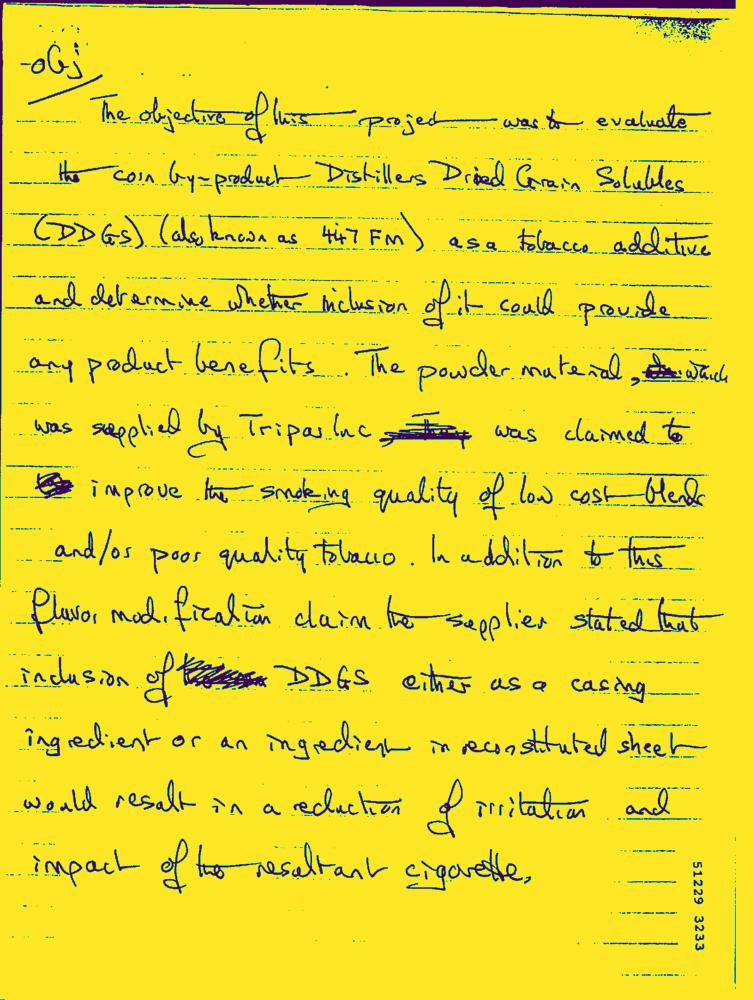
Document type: Hand-Written